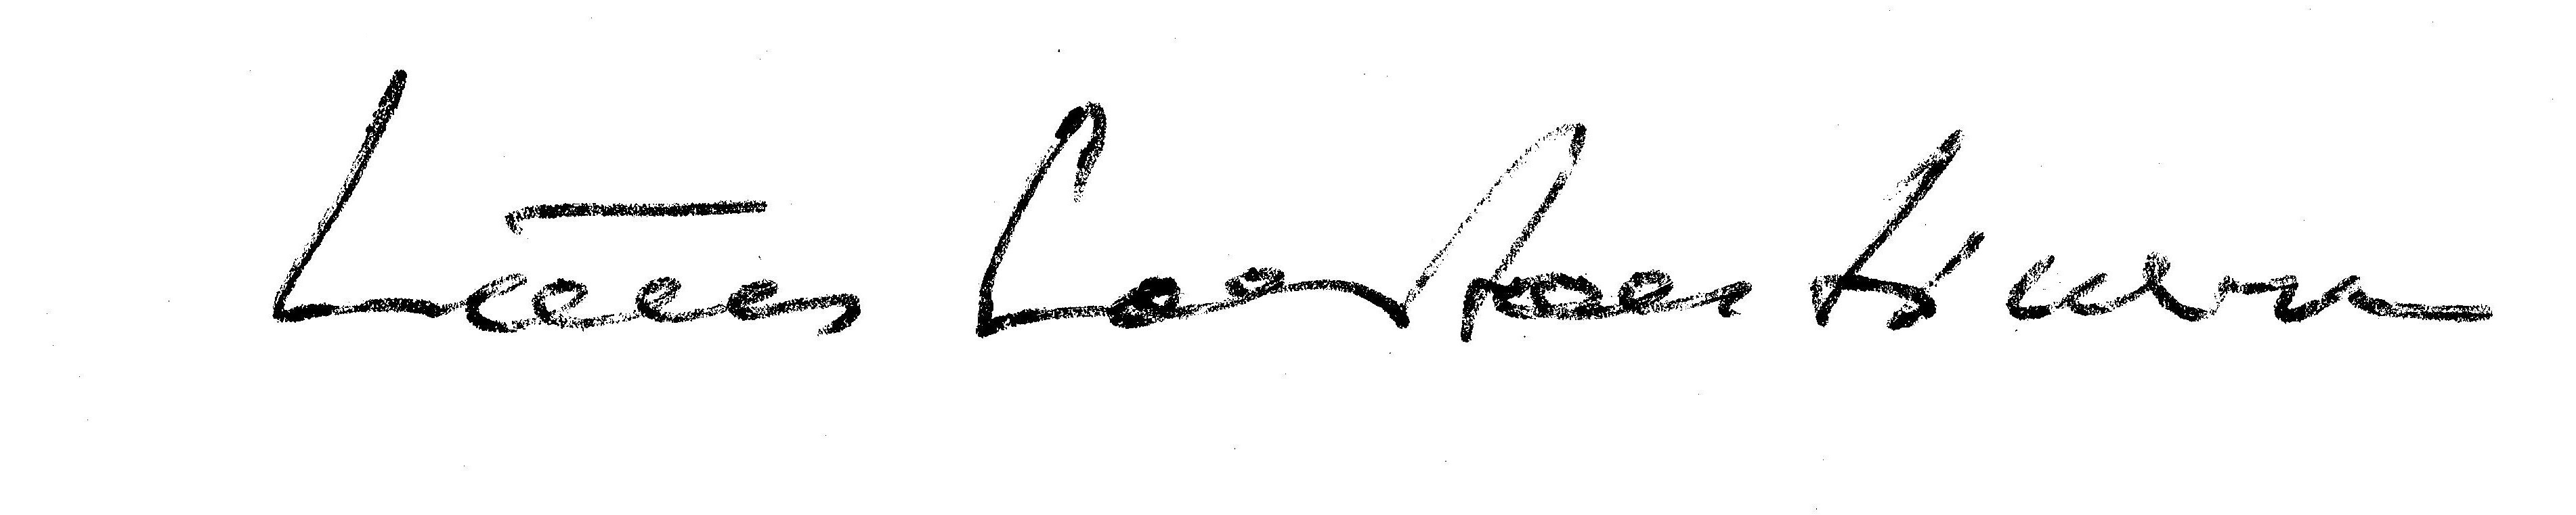
Signature of: liviu constantinescu